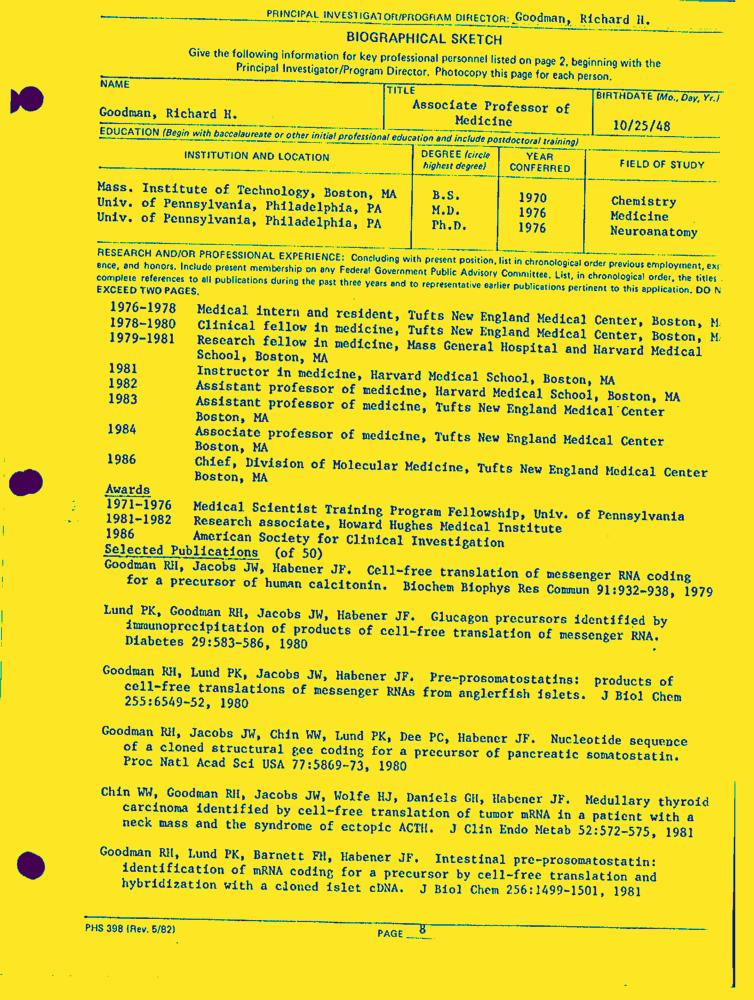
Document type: Resume-Doc